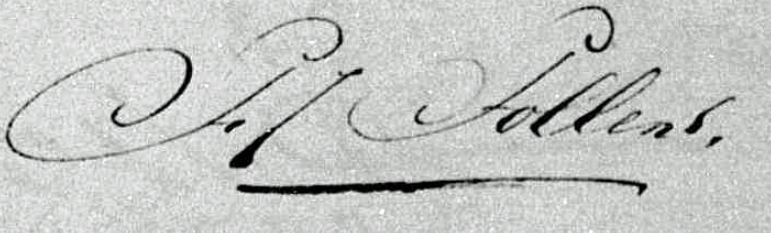
Signature of: franciscus johannes tollens